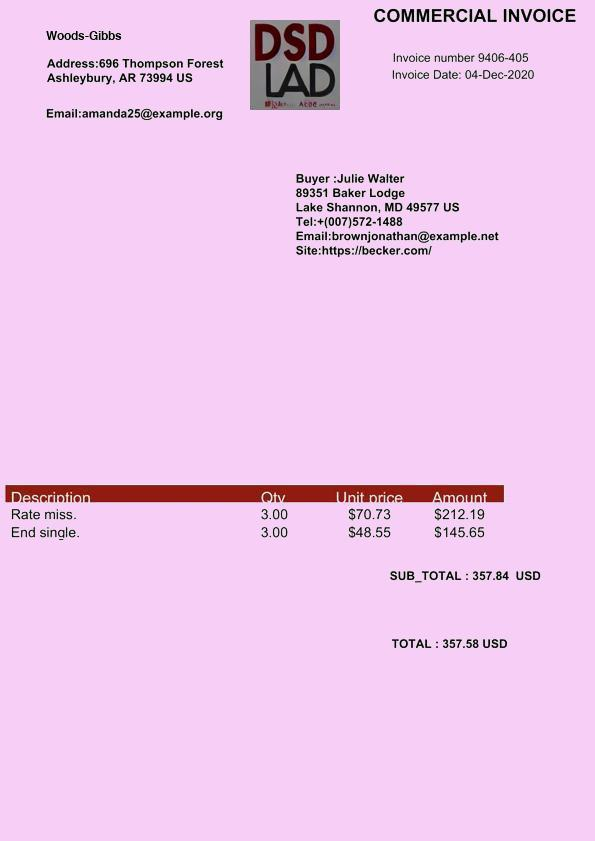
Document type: Invoice